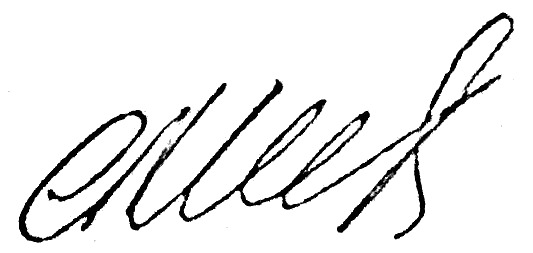
Signature of: anufrii bolbot